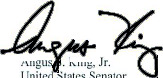
Signature of: angus king